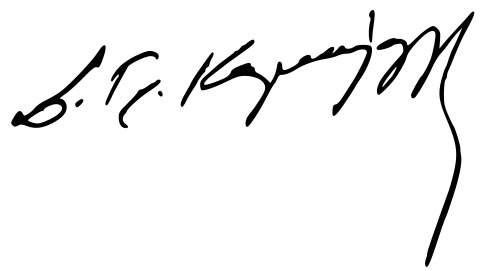
Signature of: dimitrios gregoriou kampouroglous